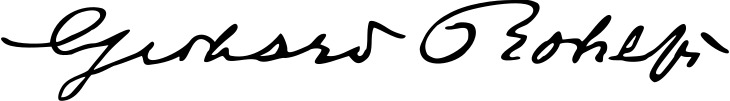
Signature of: gerhard friedrich rohlfs